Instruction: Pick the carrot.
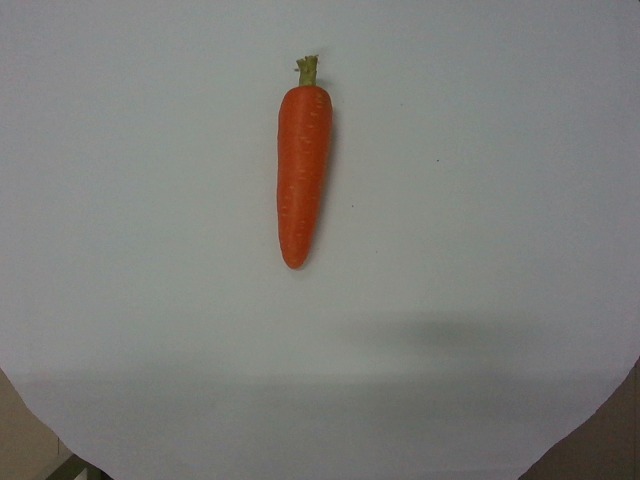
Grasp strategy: vertical